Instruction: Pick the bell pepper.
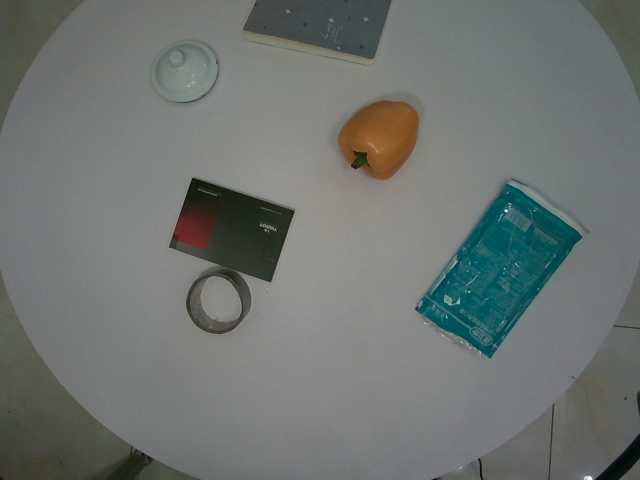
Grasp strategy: vertical